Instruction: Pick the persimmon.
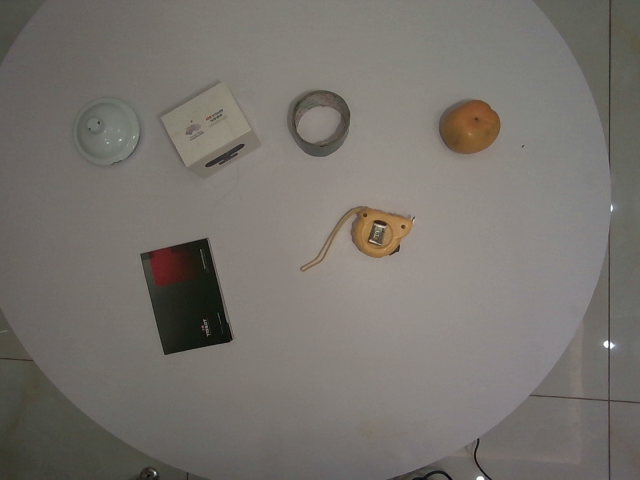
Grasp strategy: vertical